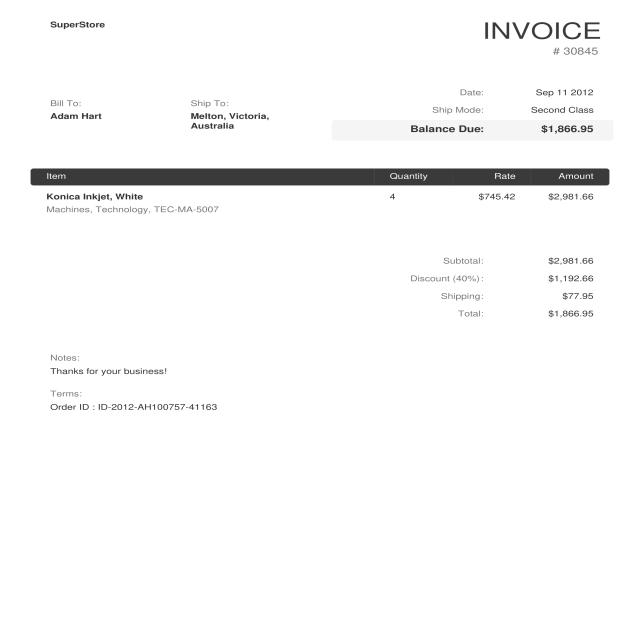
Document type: Invoice